Retrieve the amount in words, amount in figures, name of the payee, date on the cheque, and the bank name from the image.
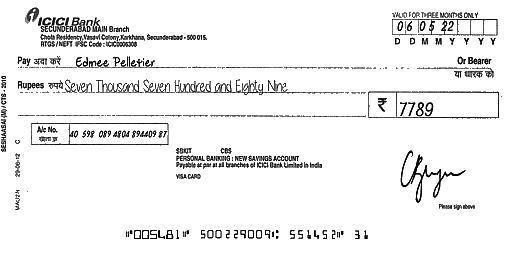
amt_in_words: Seven Thousand Seven Hundred and Eighty Nine
amt_in_figures: 7789
payee_name: Edmee Pelletier
bank_name: ICICI Bank
cheque_date: 06/05/22